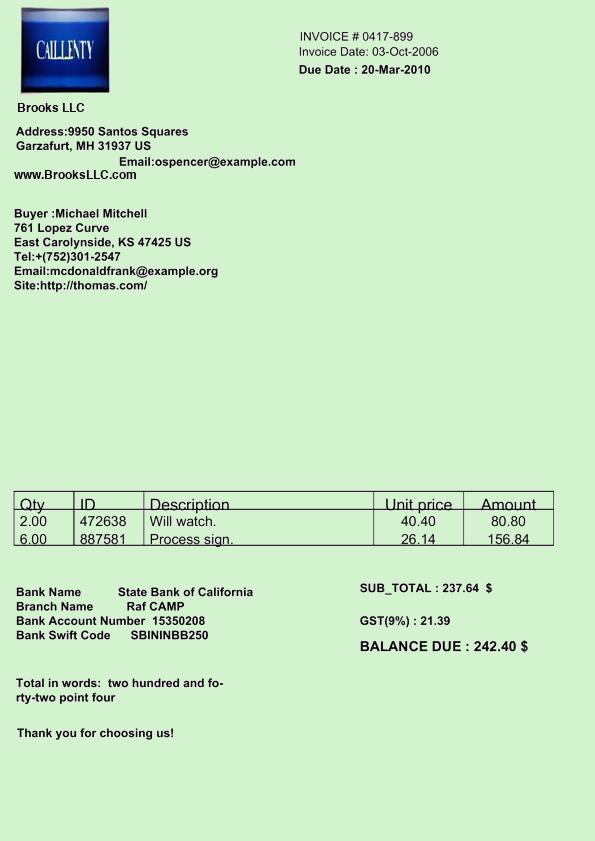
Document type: Invoice